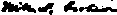
Signature of: william alexander graham